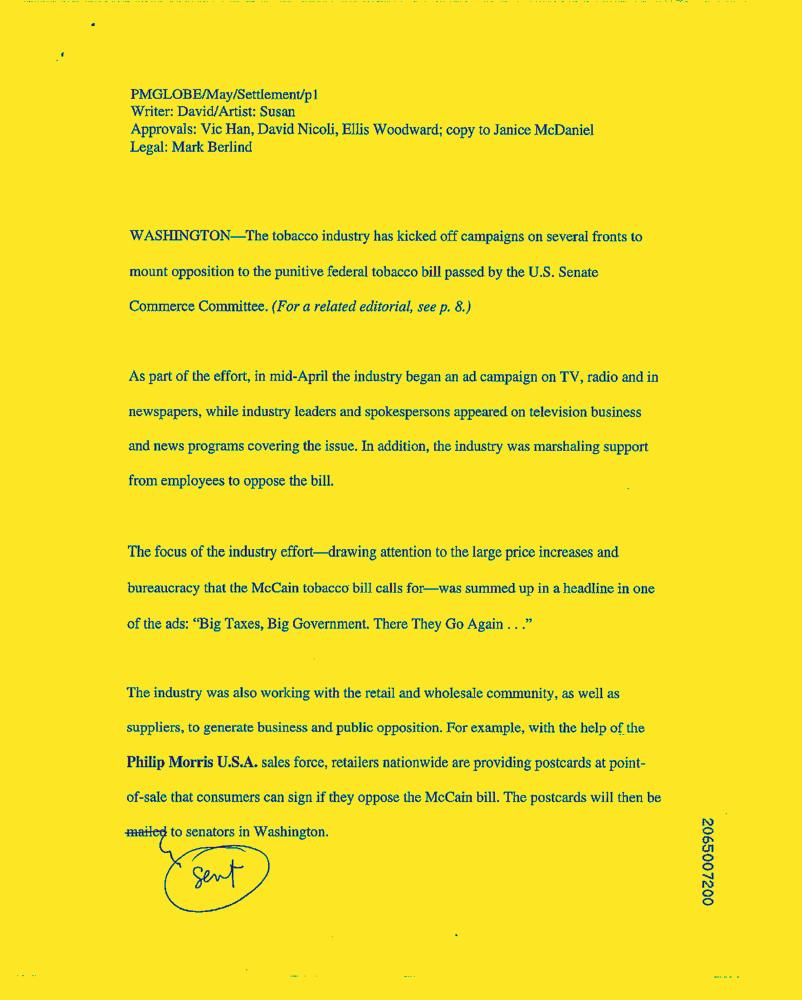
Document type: News-Article